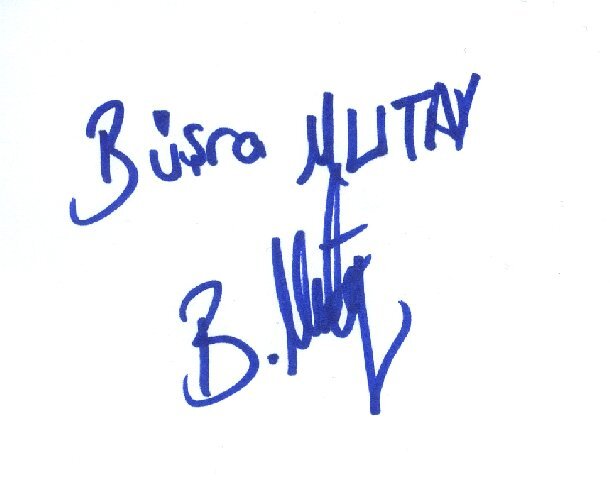
Signature of: büşra mutay